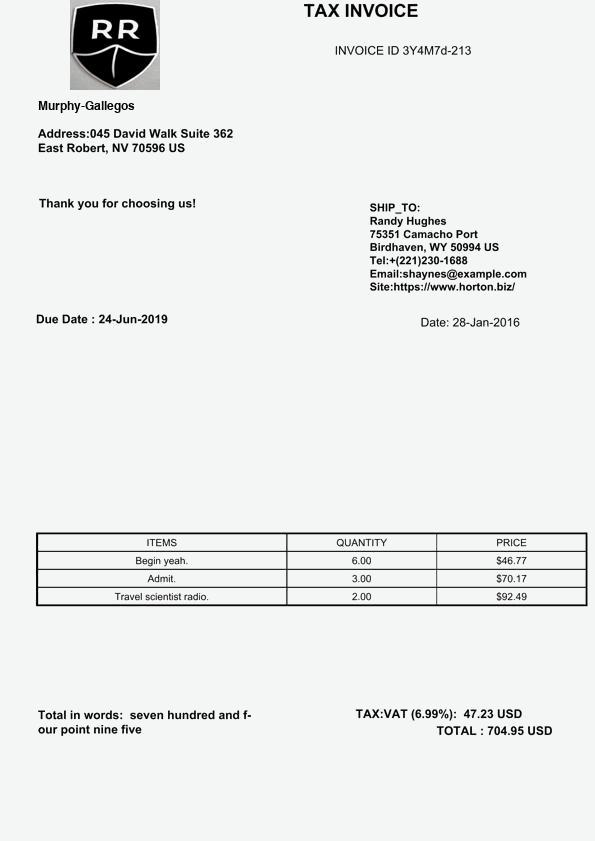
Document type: Invoice